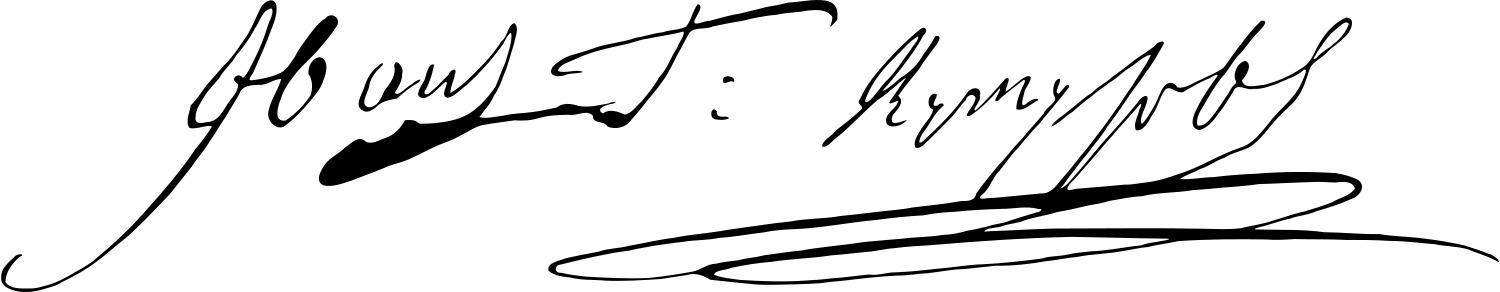
Signature of: ivan golenitschev kutuzov